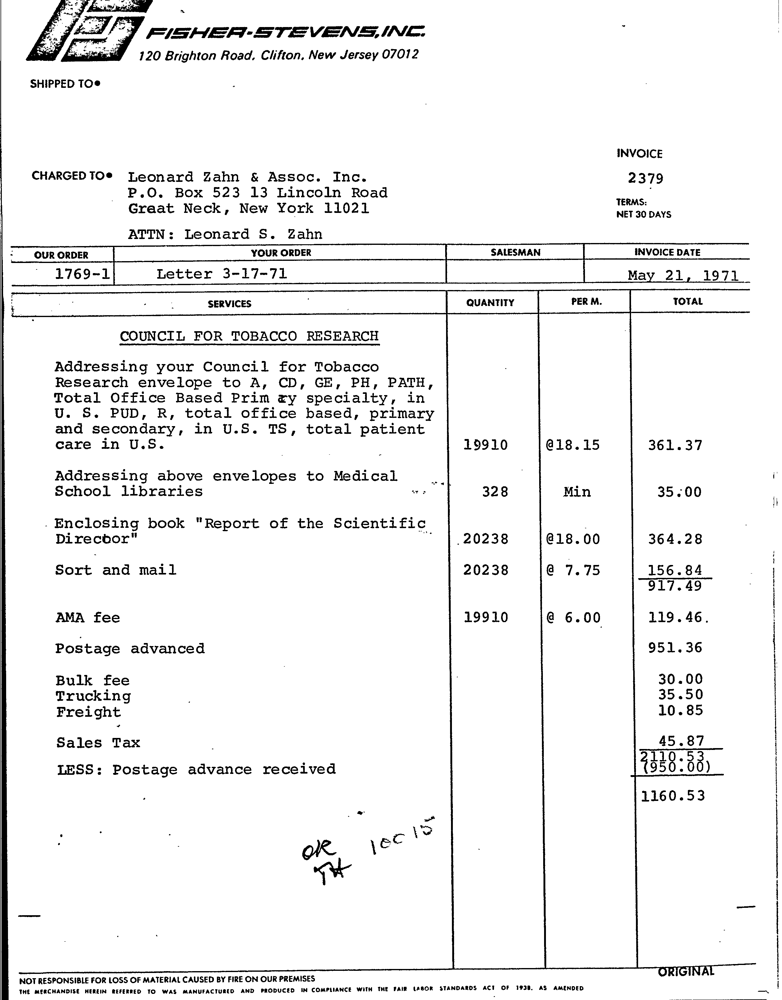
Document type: Invoice